Question: Explain the disease:
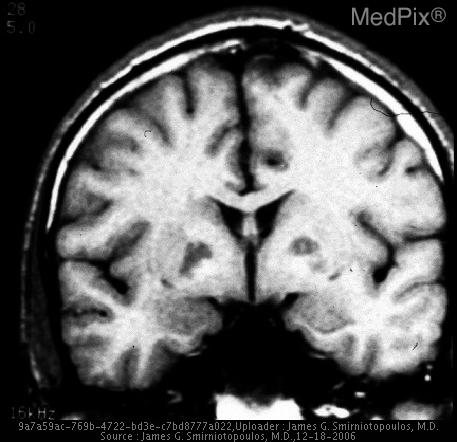
Answer: The disease is discussed as: Carbon monoxide (CO) is a tasteless odorless gas produced by combustion of hydrocarbons.  Common sources include automobile, truck, and bus engines; fireplaces; charcoal grills; and generators.

Incidence: The CDC reports > 15,000 non-fire related CO exposure/poisoning cases each year resulting in 480 deaths.  December and January are the peak months for these events.
http://www.cdc.gov/od/oc/media/pressrel/fs050120.htm

CO poisoning in the home is very common after power failures - especially in cold climates - when generators are used indoors.  Even a home generator in a garage can kill, when combustion fumes enter through a parially open door.  Space heaters may also release CO into a room or tent.

Symptoms of CO poisoning include headache, nausea, lethargy, confusion, shortness of breath, and coma.

Carbon monoxide is both cardiotoxic and neurotoxic.  Lesions in the brain show a "selective vulnerability" for the medial lenticular nucleus (globus pallidus).[http://onlinelibrary.wiley.com/doi/10.1111/jon199993175/full]
[http://www.tandfonline.com/doi/pdf/10.1080/02699050500488181?needAccess=true]

Some sources suggest that the vulnerability of the globus pallidus is also related to reduced perfusion - which may occur from a variety of conditions. [https://www.ncbi.nlm.nih.gov/pubmed/26258901]
[https://www.ncbi.nlm.nih.gov/pubmed/6650136]

Treatment includes removal from the site/source of the exposure, oxygen, and hyperbaric therapy.

Carbon Monoxide - https://www.youtube.com/watch?v=f3VYQsUGJ00
•  CDC - http://www.cdc.gov/co/ & http://www.bt.cdc.gov/agent/carbonmonoxide/casedef.asp
•  Detection of CO by Breathalyzer - http://www.ispub.com/ostia/index.php?xmlFilePath=journals/ijeicm/vol5n2/co.xml
•  CO Poisoning detection in the ER - http://www.ncbi.nlm.nih.gov/entrez/query.fcgi?cmd=Retrieve&db=PubMed&list_uids=16798147&dopt=Abstract
•  Mass Poisoning by CO - http://emj.bmj.com/cgi/content/full/17/1/38
•  EPA - http://www.epa.gov/iaq/pubs/coftsht.html